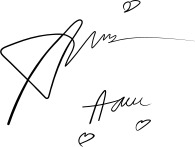
Signature of: amee